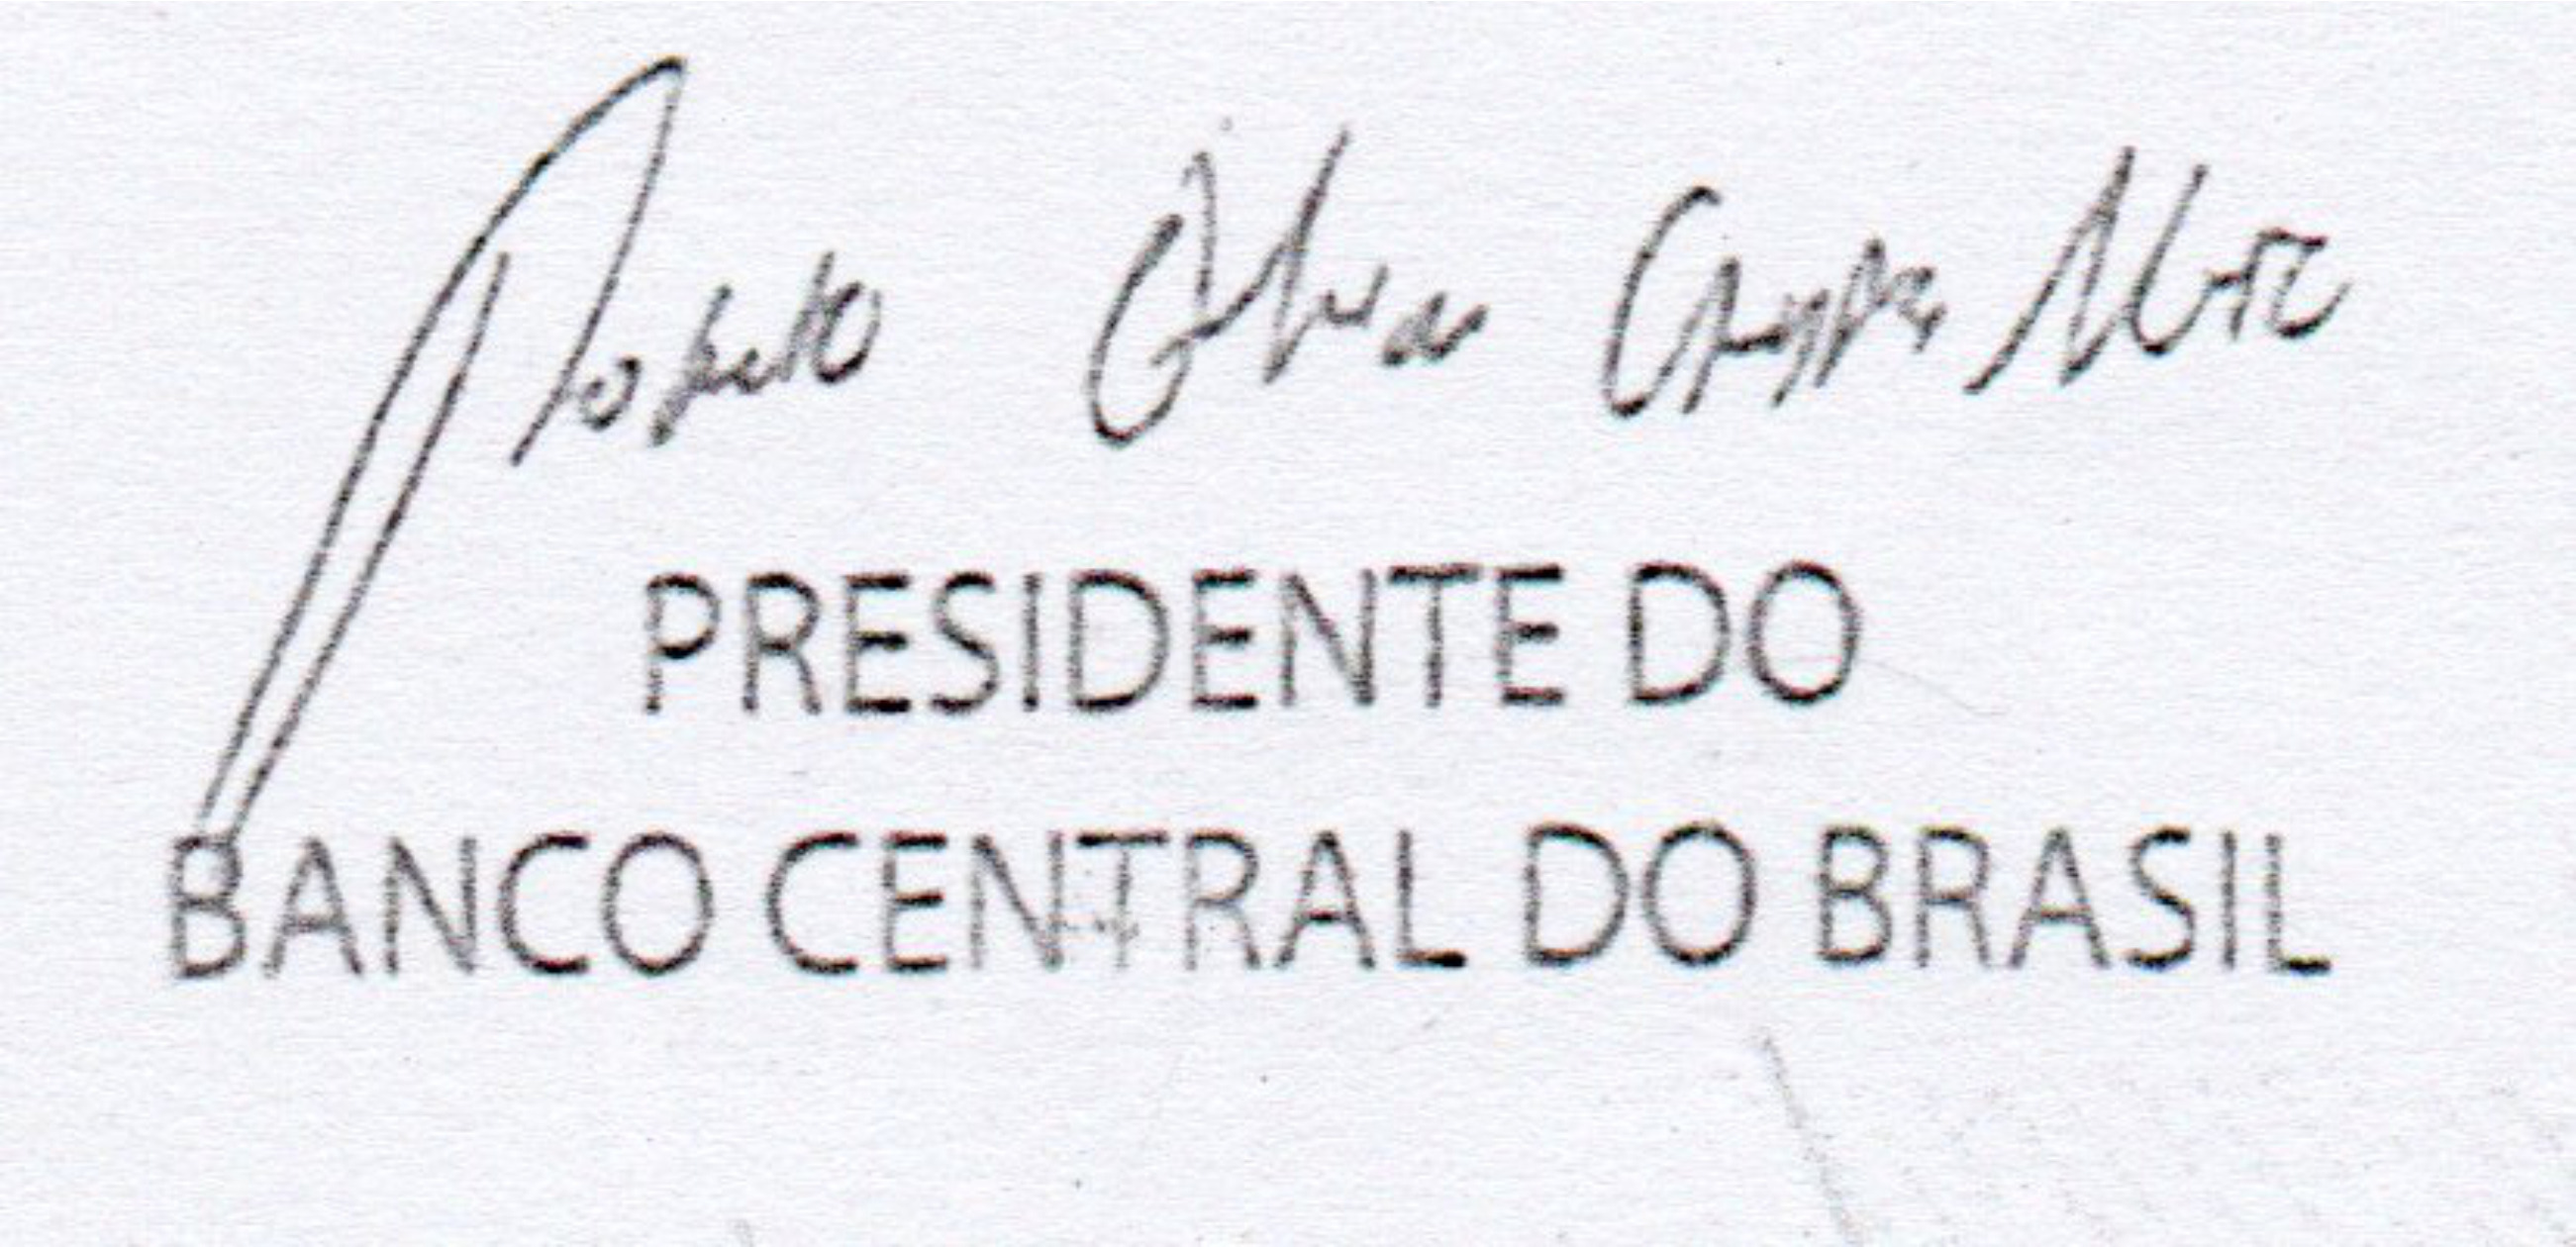
Signature of: roberto campos neto